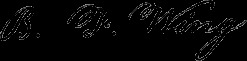
Signature of: benjamin franklin wing